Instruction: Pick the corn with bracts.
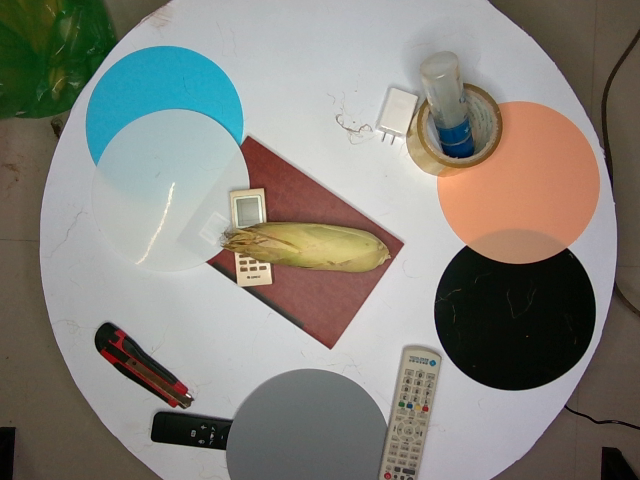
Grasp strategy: vertical